Question: How is the history relevant to the case?
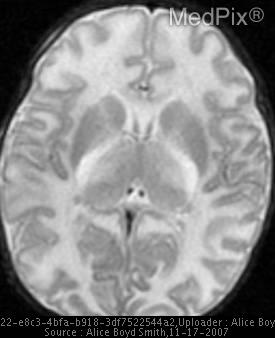
Answer: The patient's history of 1 week old baby boy with poor feeding, now developing increasing vomiting.  His mother reports a strange odor to his urine. is key in understanding the case.